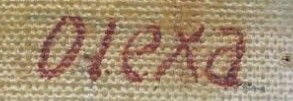
Signature of: josef olexa